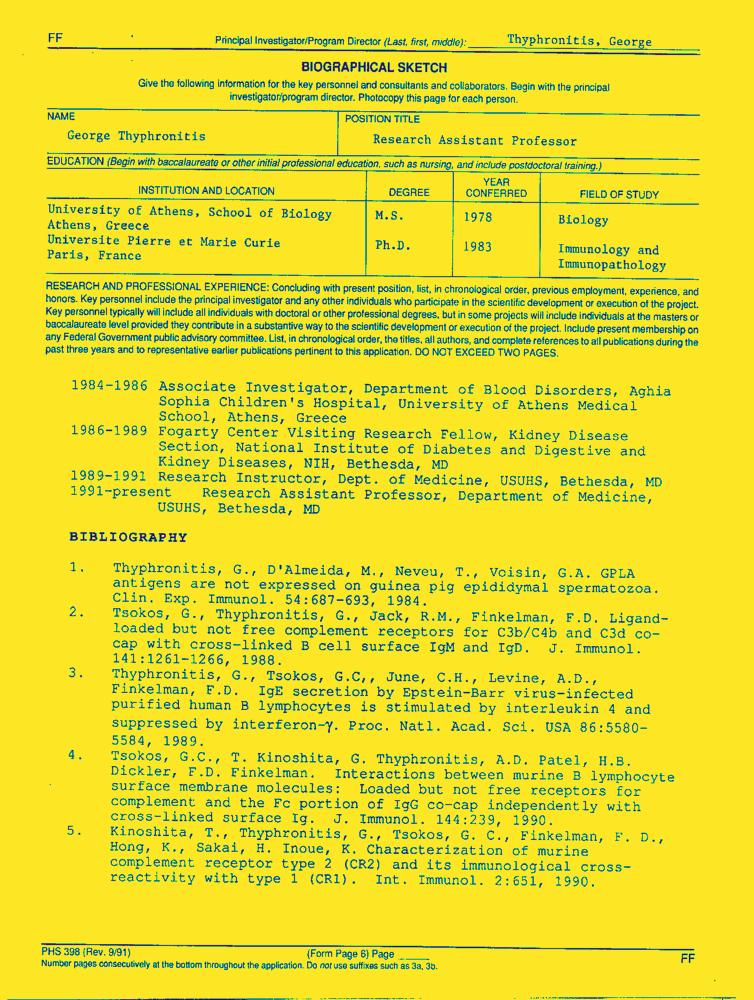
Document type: Resume-Doc